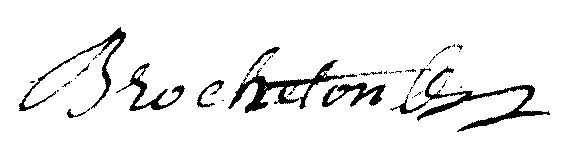
Signature of: charles fabio brocheton